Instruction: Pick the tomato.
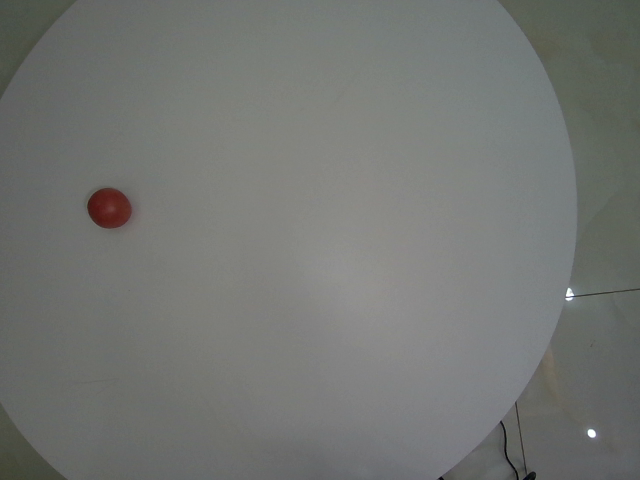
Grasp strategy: vertical